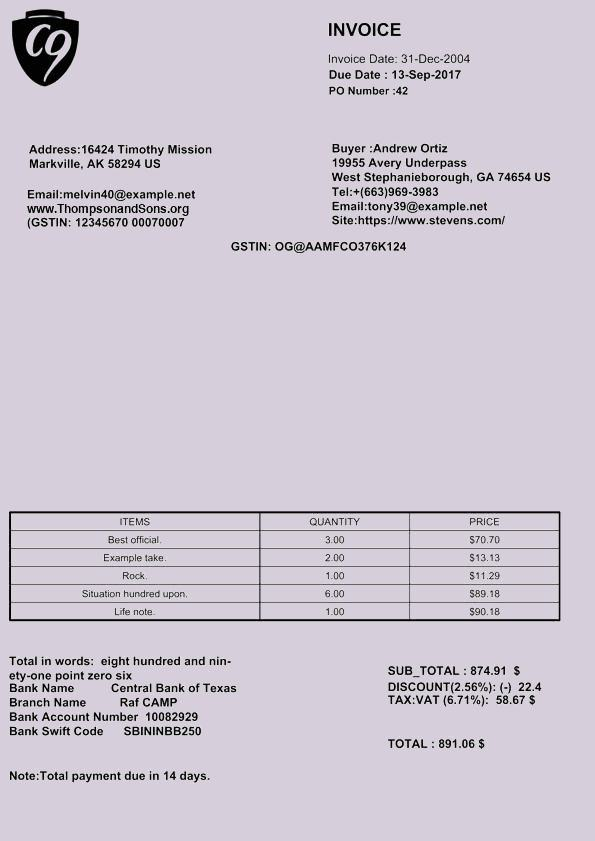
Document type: Invoice